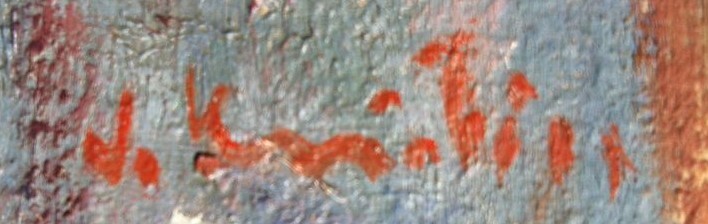
Signature of: vladimír kristin